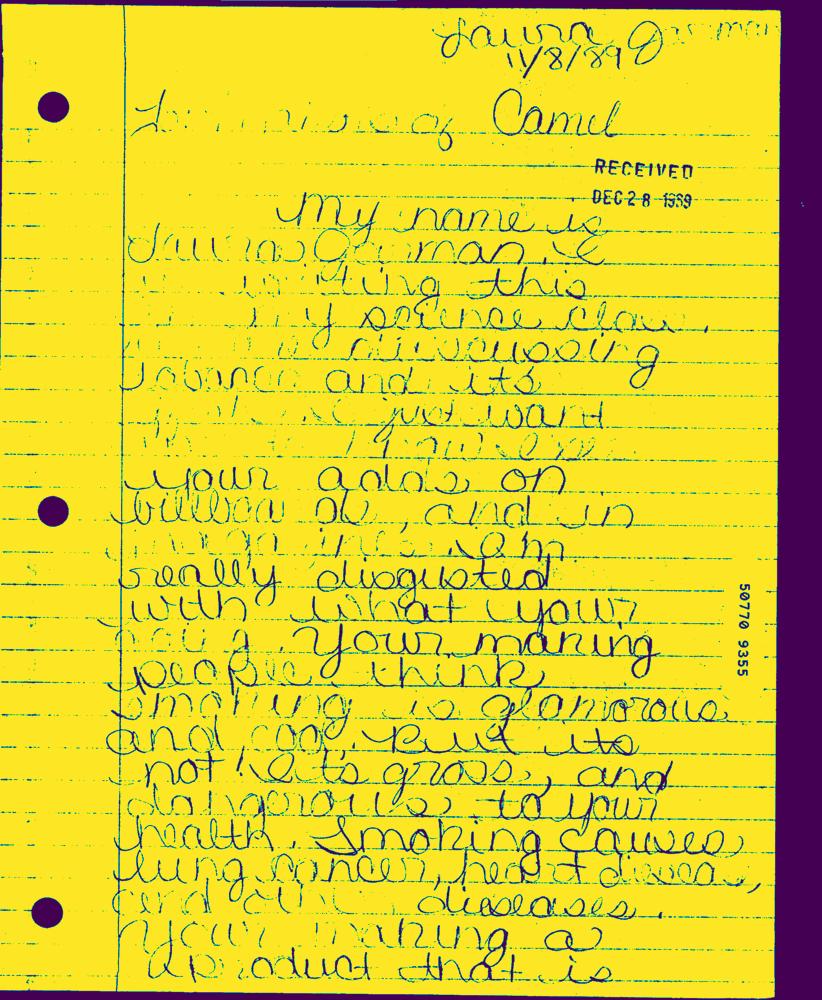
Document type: Hand-Written